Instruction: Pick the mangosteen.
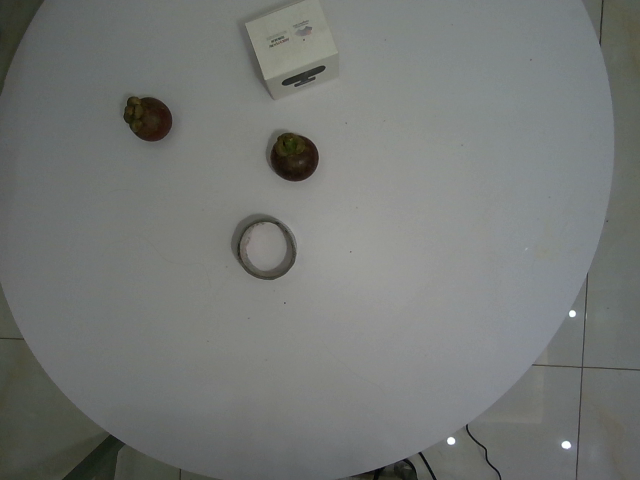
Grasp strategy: vertical